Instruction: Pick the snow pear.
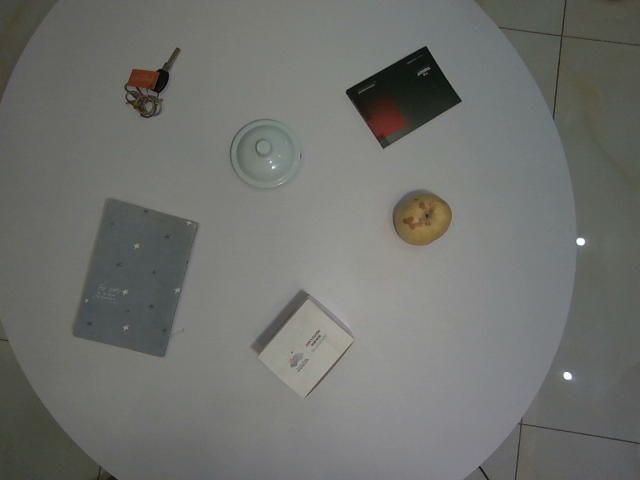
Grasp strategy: vertical